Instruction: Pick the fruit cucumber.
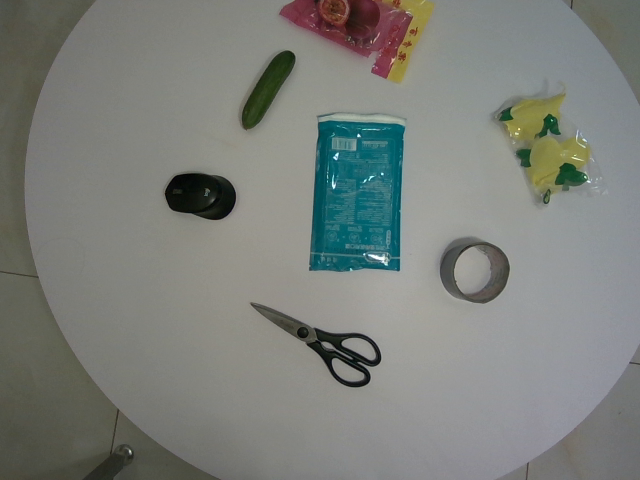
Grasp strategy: vertical